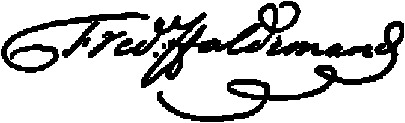
Signature of: frederick haldimand